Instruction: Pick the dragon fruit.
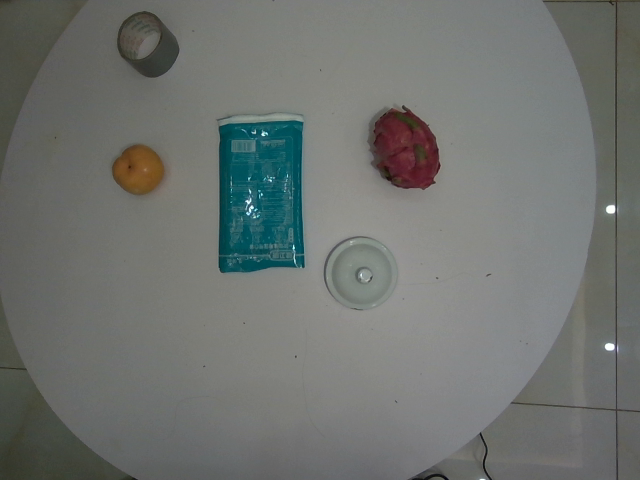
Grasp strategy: vertical